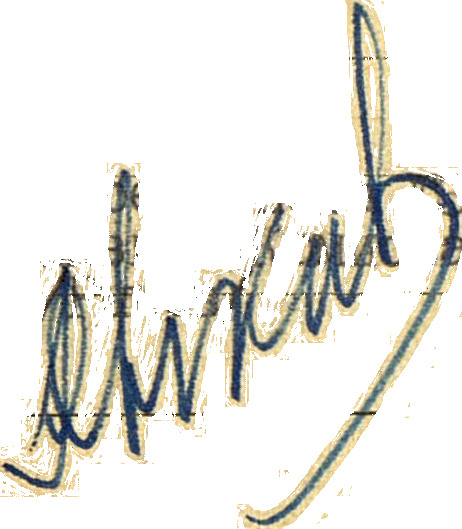
Signature of: eugene rykov